Question: Can you provide the account number mentioned in the document?
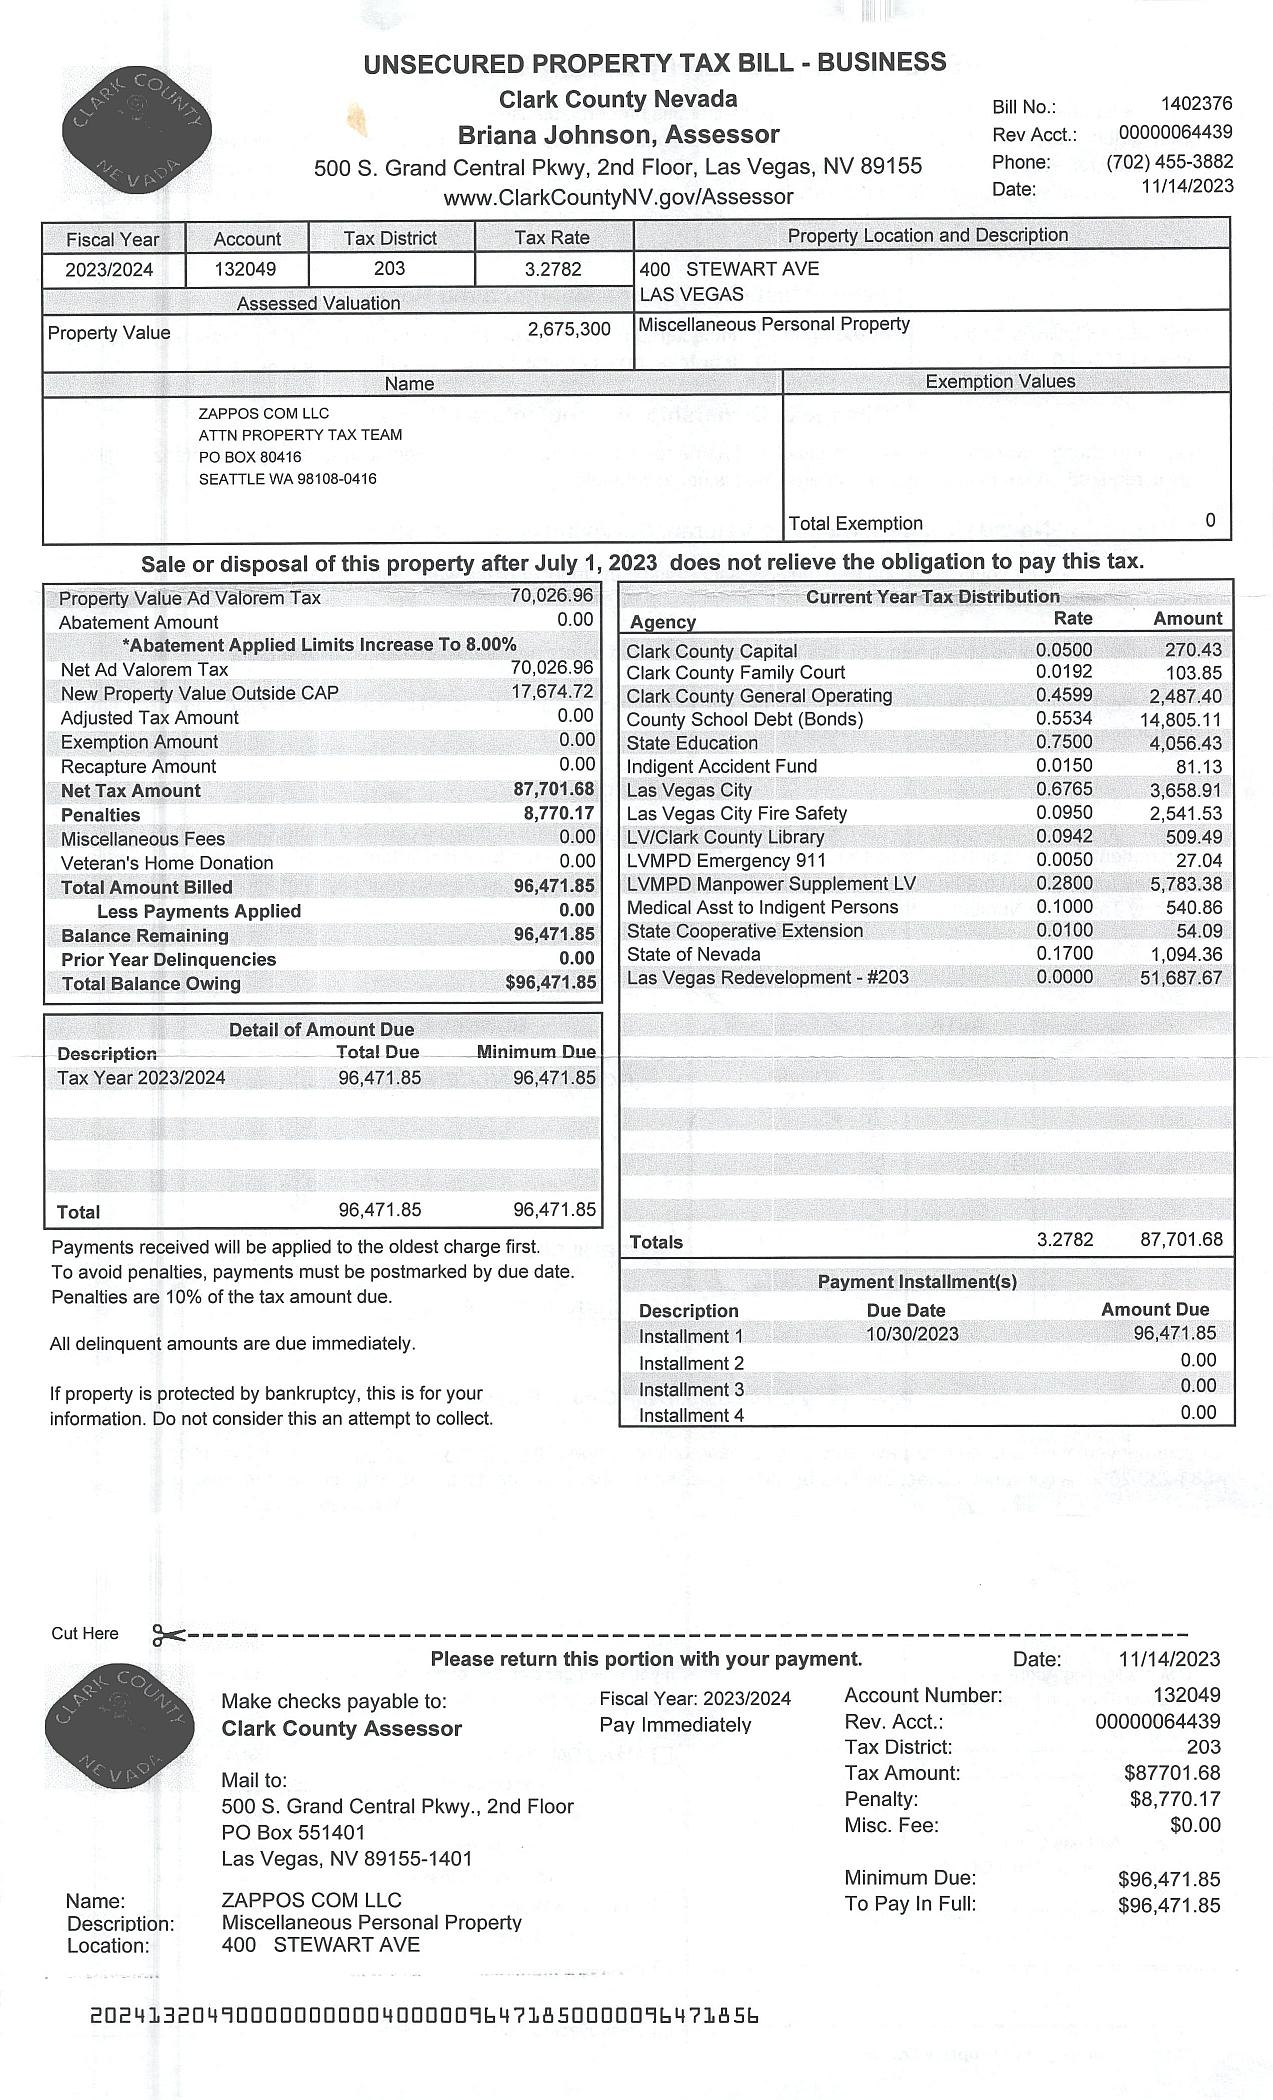
Answer: "132049"